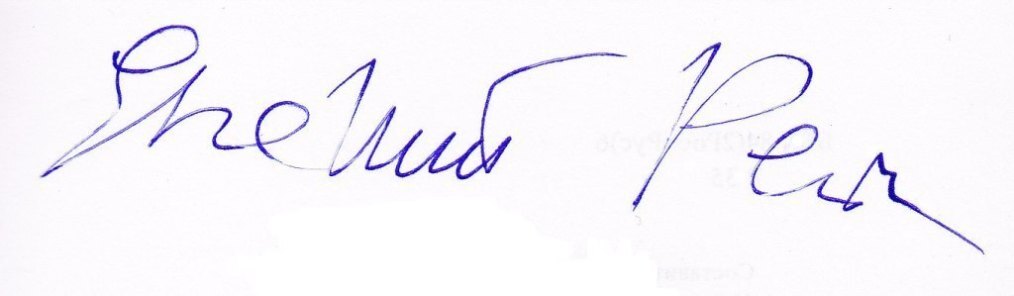
Signature of: yevgeny rein